Question: What jurisdiction, city, or county is the document associated with?
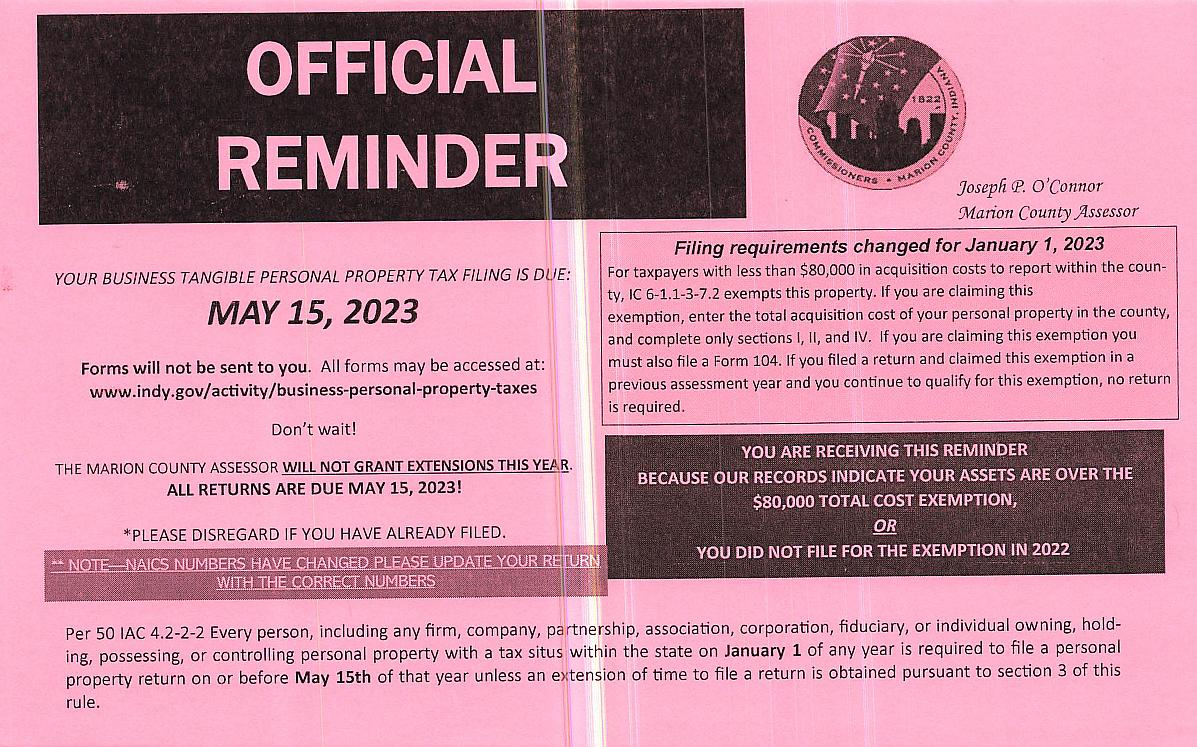
Answer: "Marion County"